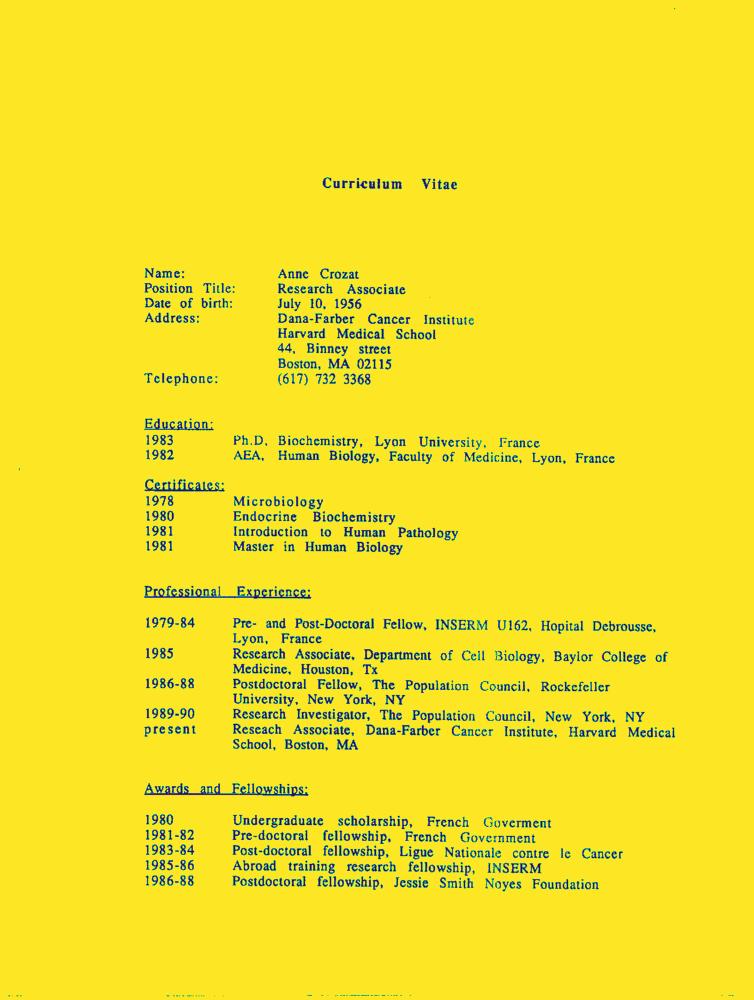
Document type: Resume-Doc